Question: How is the history relevant to the case?
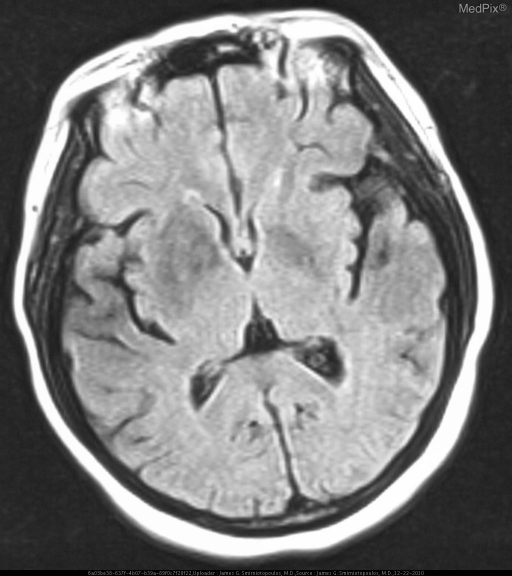
Answer: The patient's history of This previously healthy 50 y.o. woman presents with the acute onset of left sided hemichorea. is key in understanding the case.